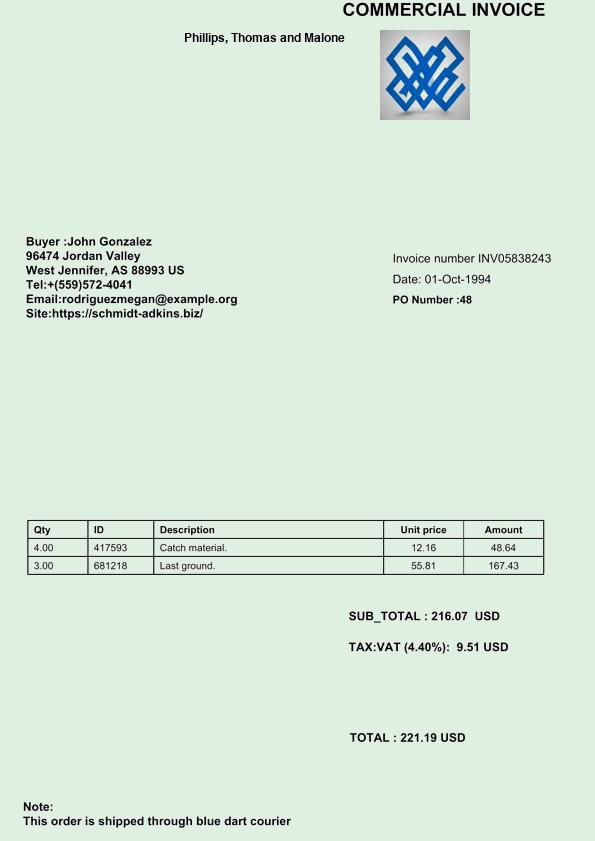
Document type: Invoice